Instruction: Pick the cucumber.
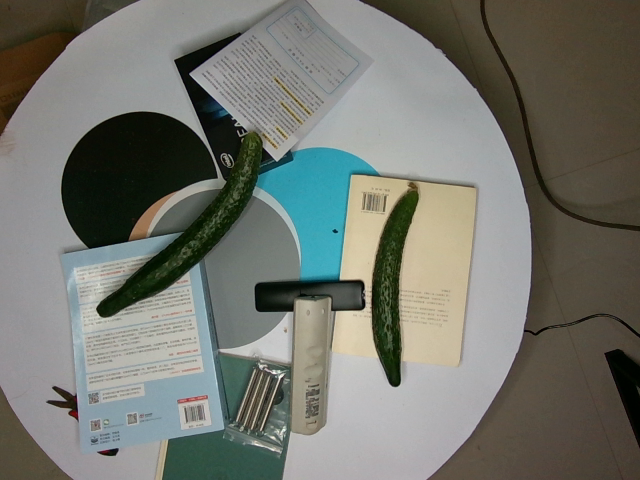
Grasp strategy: vertical